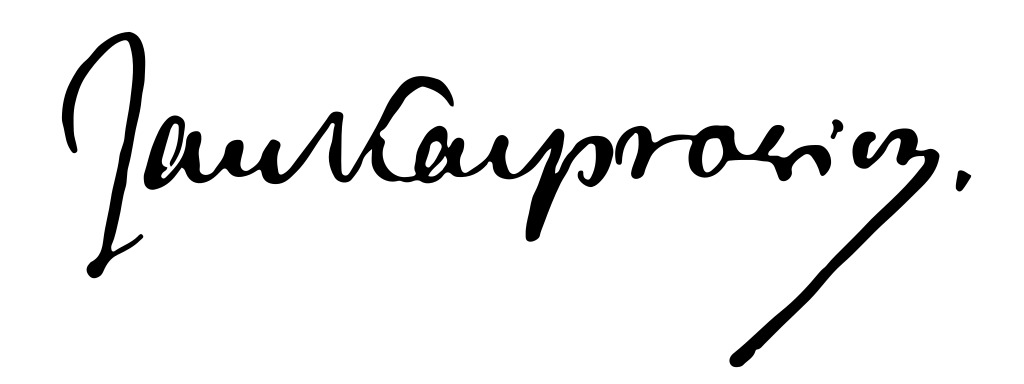
Signature of: jan kasprowicz